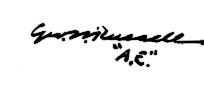
Signature of: george william russell